Question: What jurisdiction, city, or county is the document associated with?
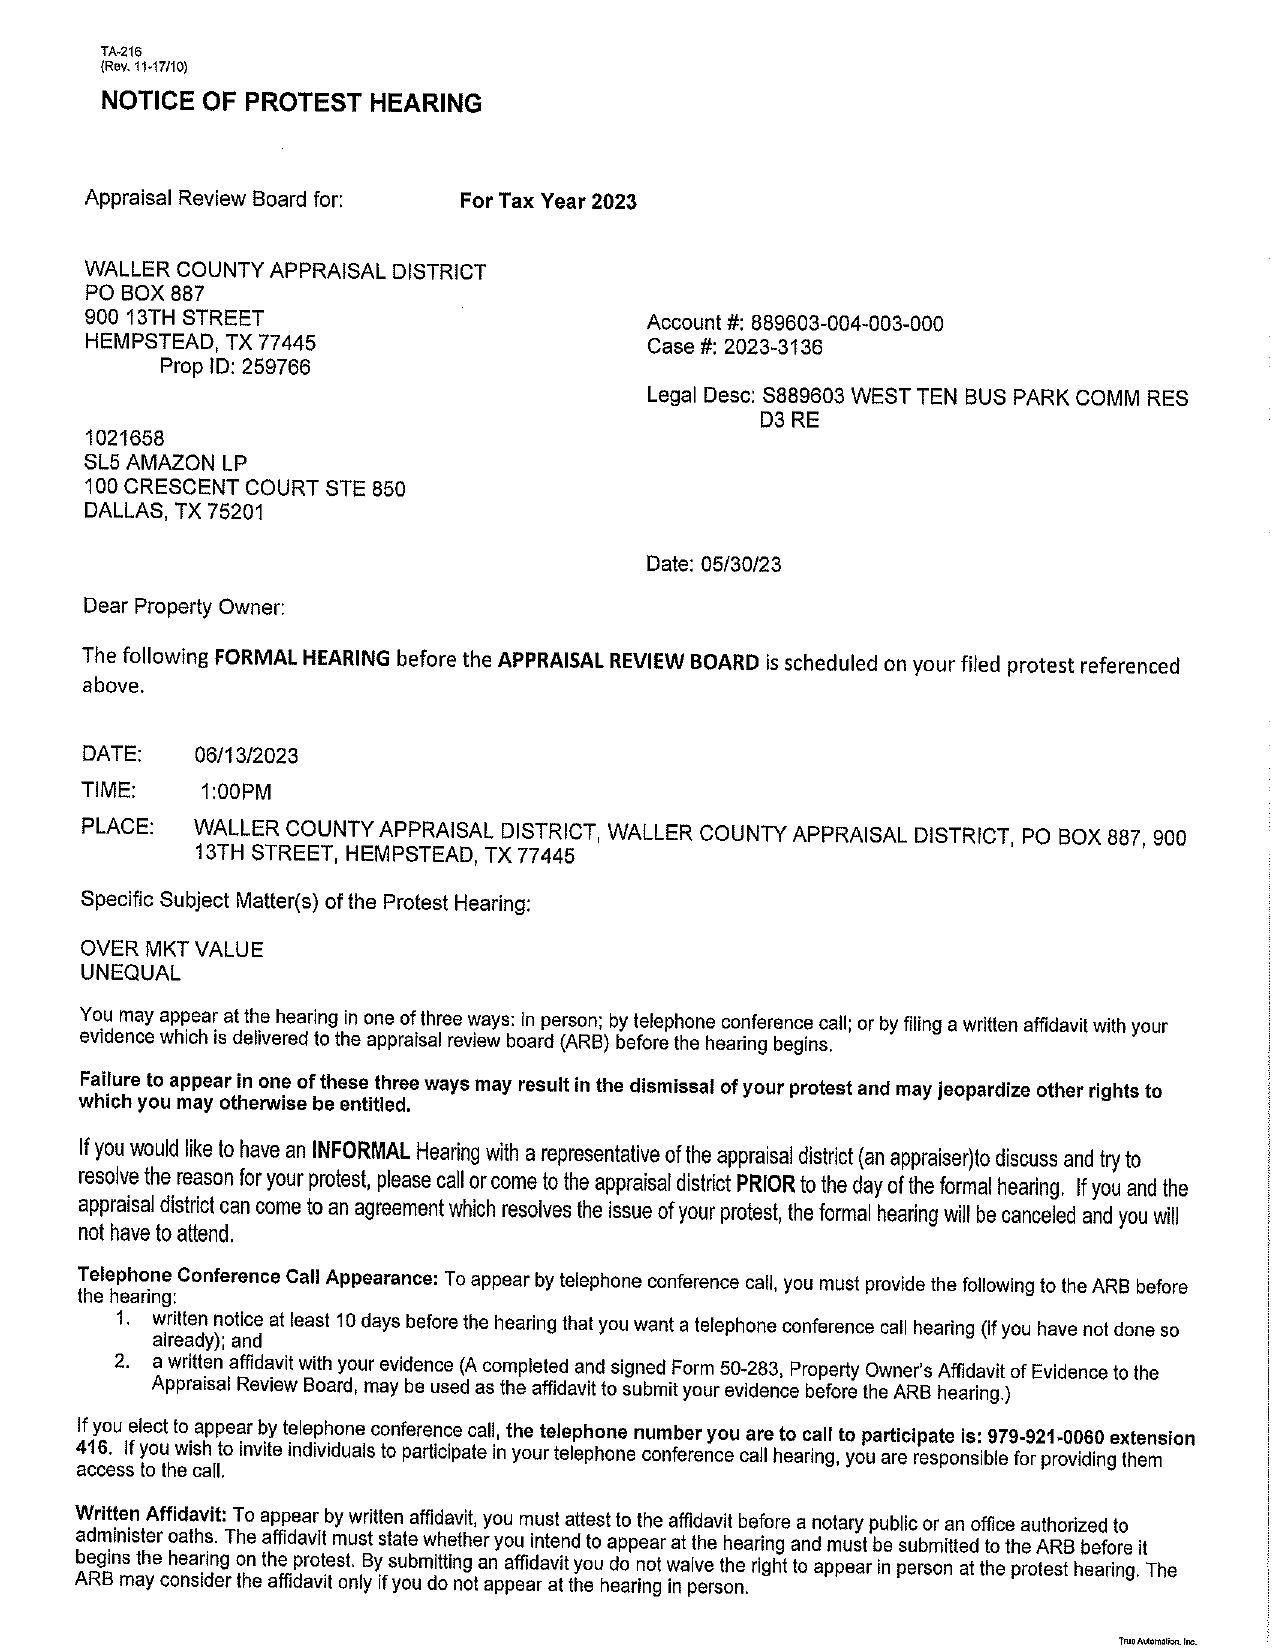
Answer: "WALLER COUNTY"